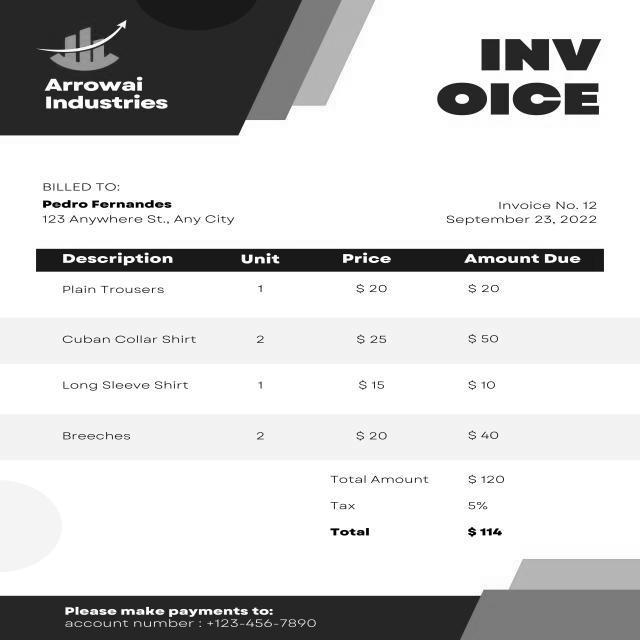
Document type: Invoice